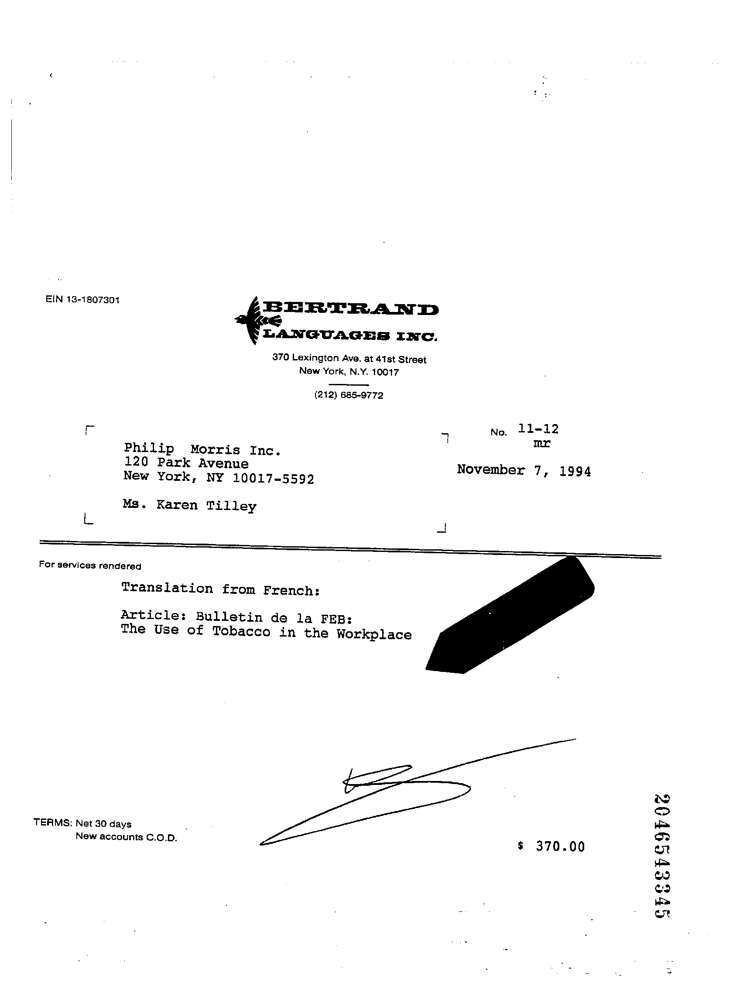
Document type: Invoice